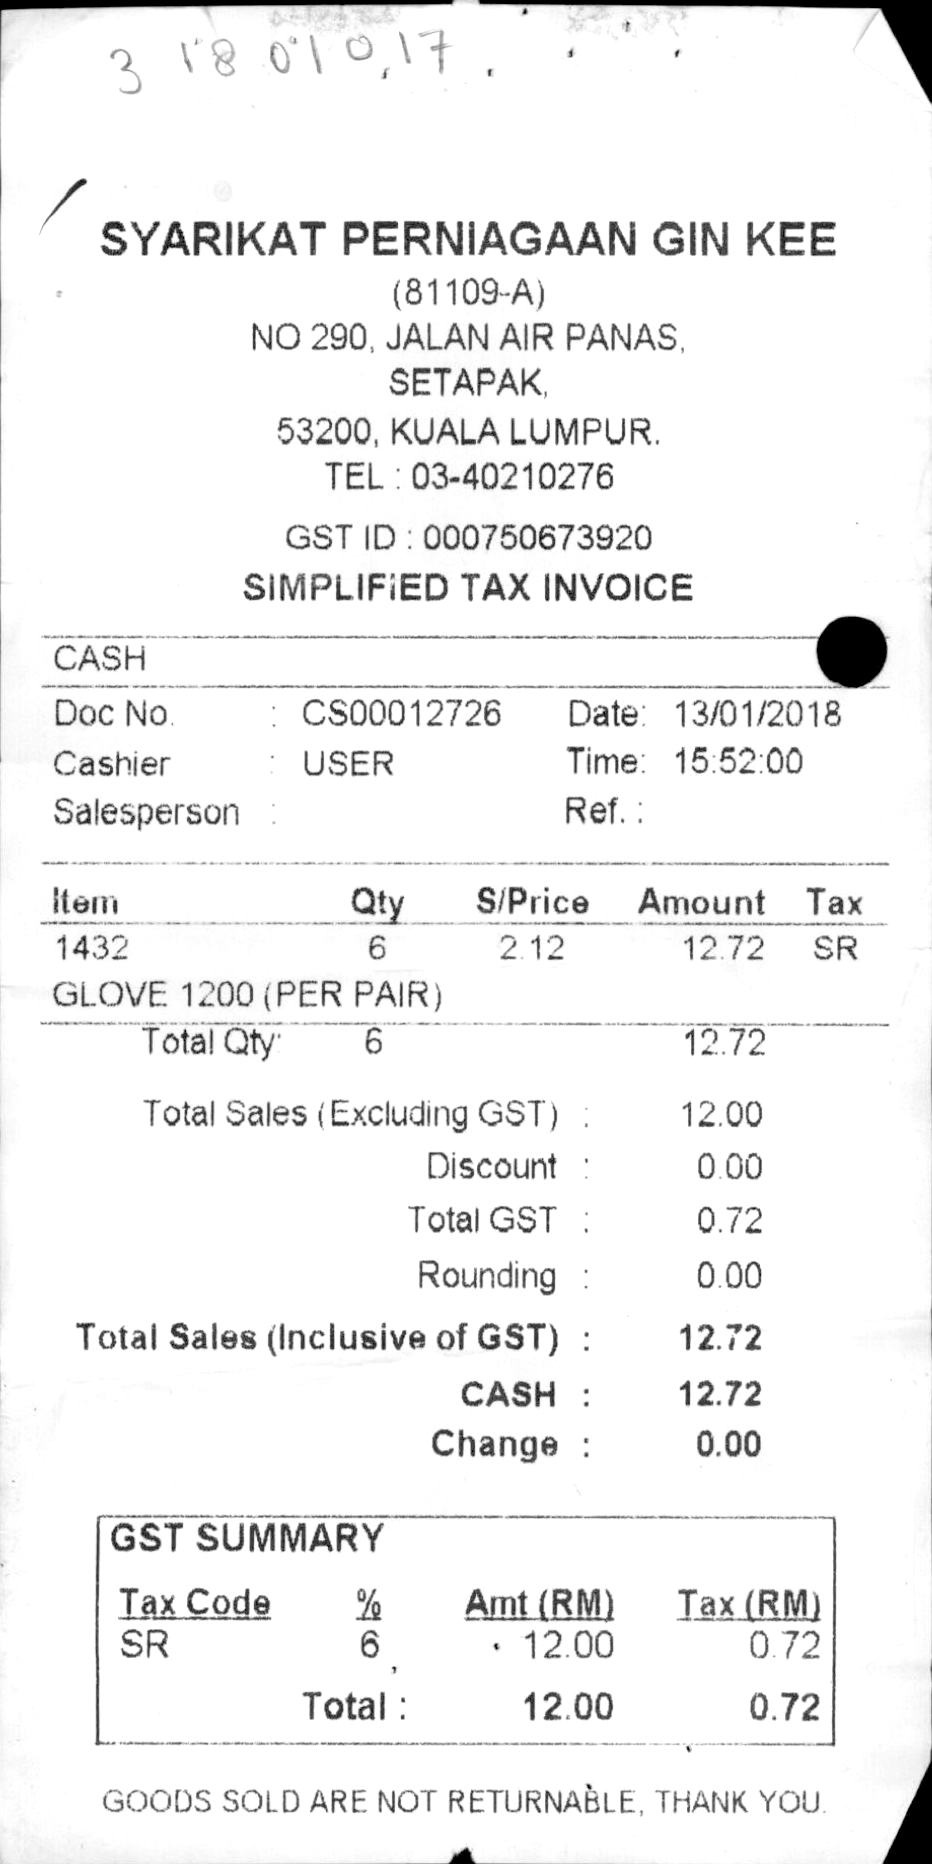
SYARIKAT PERNIAGAAN GIN KEE
(81109-A)
NO 290, JALAN AIR PANAS,
SETAPAK,
53200, KUALA LUMPUR
TEL : 03-40210276
GST ID : 000750673920
SIMPLIFIED TAX INVOICE
CASH
DOC NO.
: CS00012726
DATE: 13/01/2018
TIME: 15:52:00
CASHIER
: USER
GOODS SOLD ARE NOT RETURNABLE, THANK YOU.
0.72
SALESPERSON :
REF. :
ITEM
QTY
S/PRICE
AMOUNT
TAX
1432
6
2.12
12.72
SR
GLOVE 1200 (PER PAIR)
TOTAL QTY:
6
12.72
TOTAL SALES (EXCLUDING GST) :
12.00
DISCOUNT :
0.00
TOTAL GST :
0.72
ROUNDING :
0.00
TOTAL SALES (INCLUSIVE OF GST) :
12.72
CASH :
12.72
CHANGE :
0.00
GST SUMMARY
TAX CODE
%
AMT(RM)
TAX(RM)
SR
6
12.00
0.72
TOTAL :
12.00